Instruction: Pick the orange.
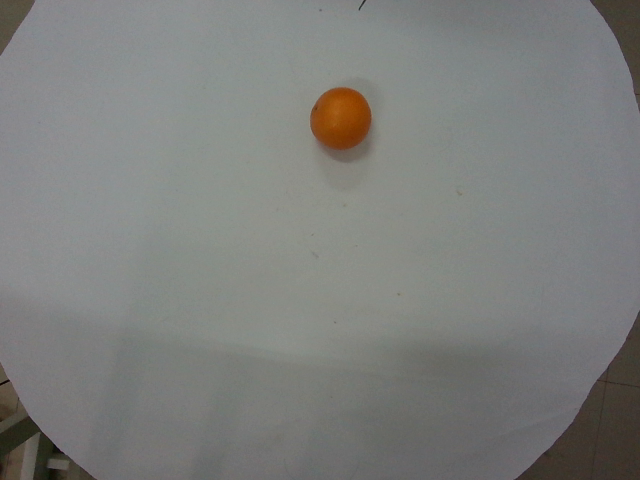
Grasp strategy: vertical